Question: Can you provide the account number mentioned in the document?
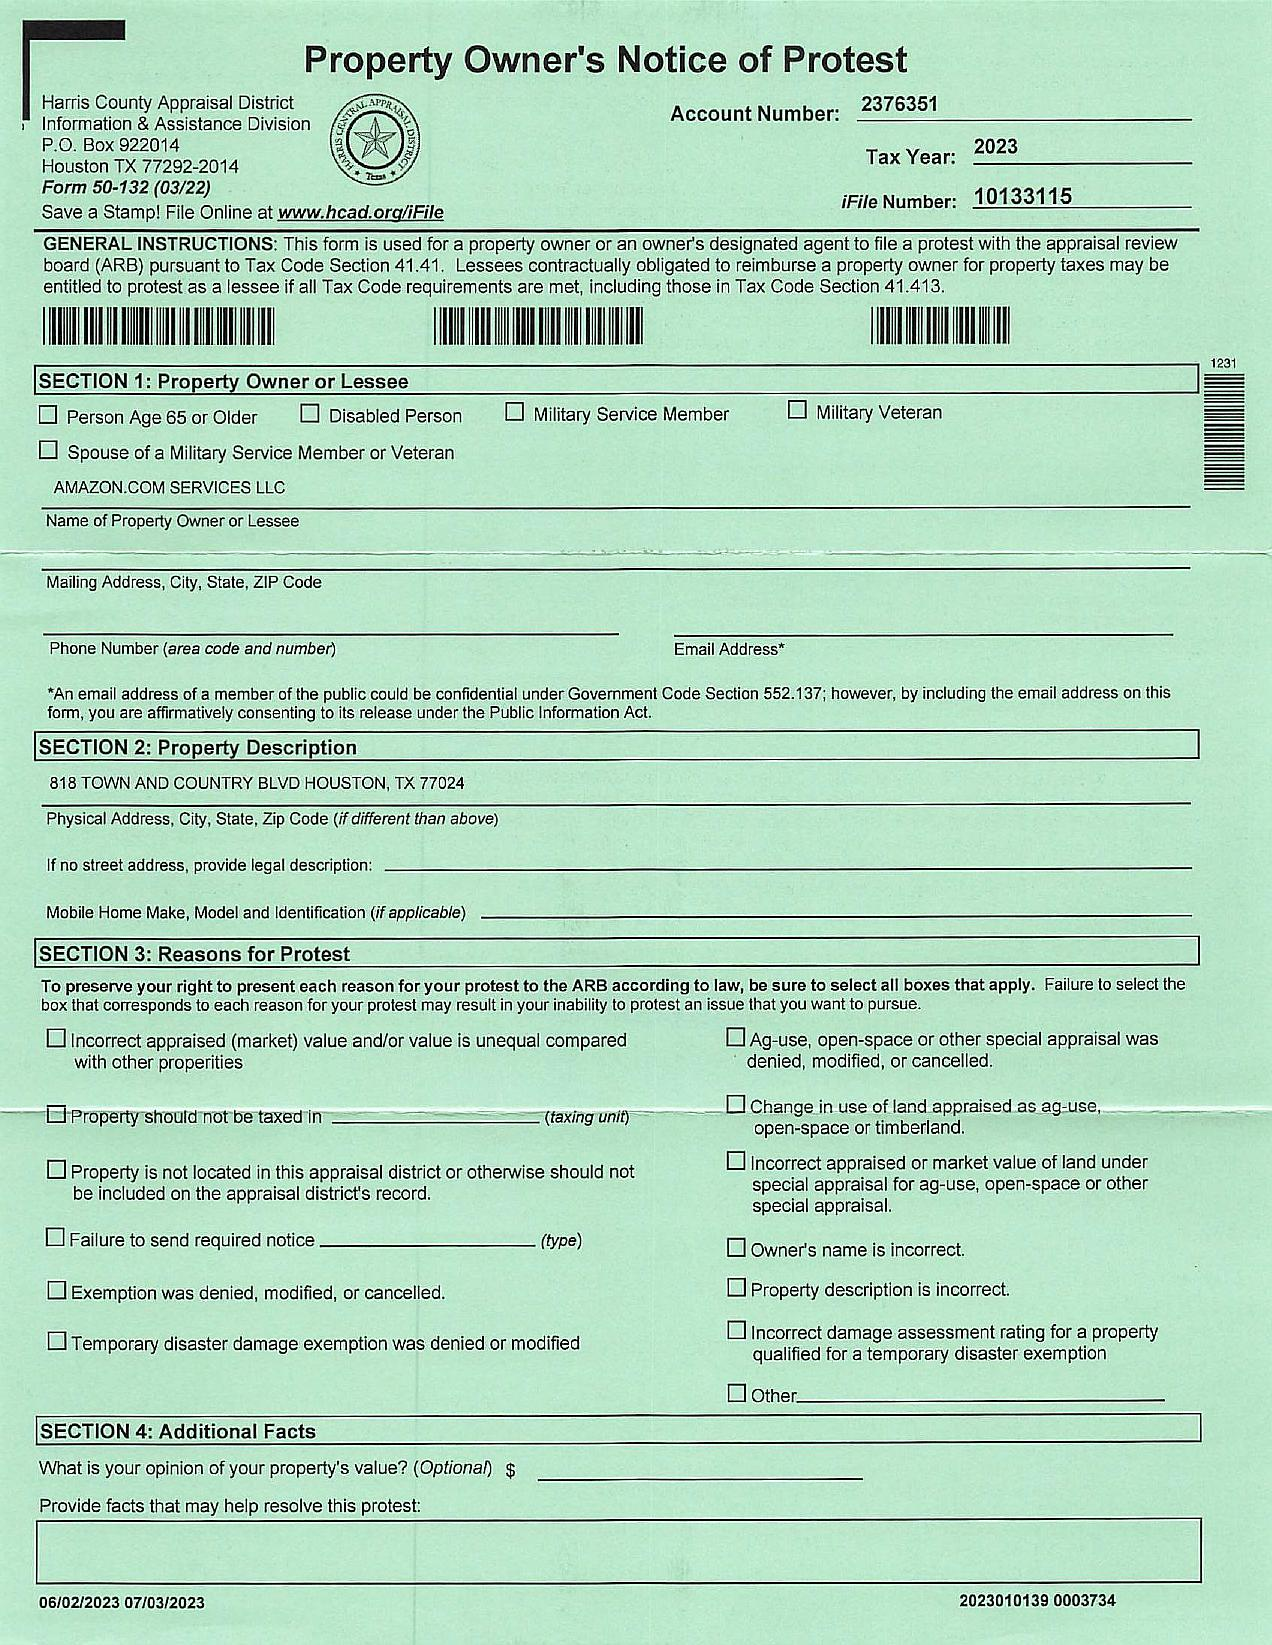
Answer: "2376351"